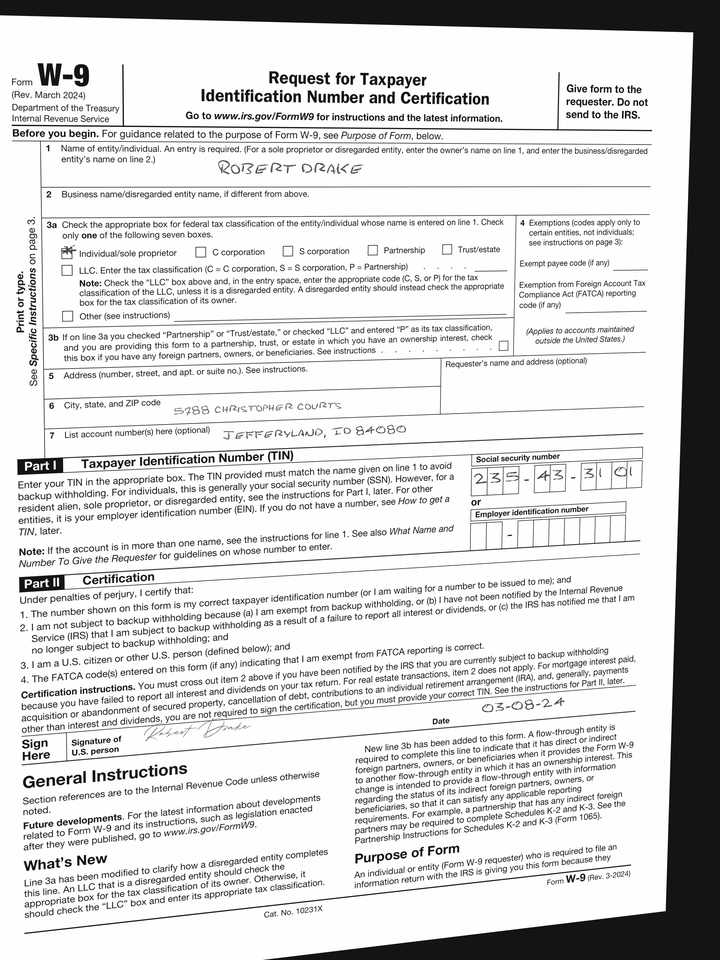
adr1: 5788 Christopher Courts
adr2: Jefferyland, ID 84080
cbx: yes
ssn: 235433101
enm: Robert Drake
sdt: 03-08-24